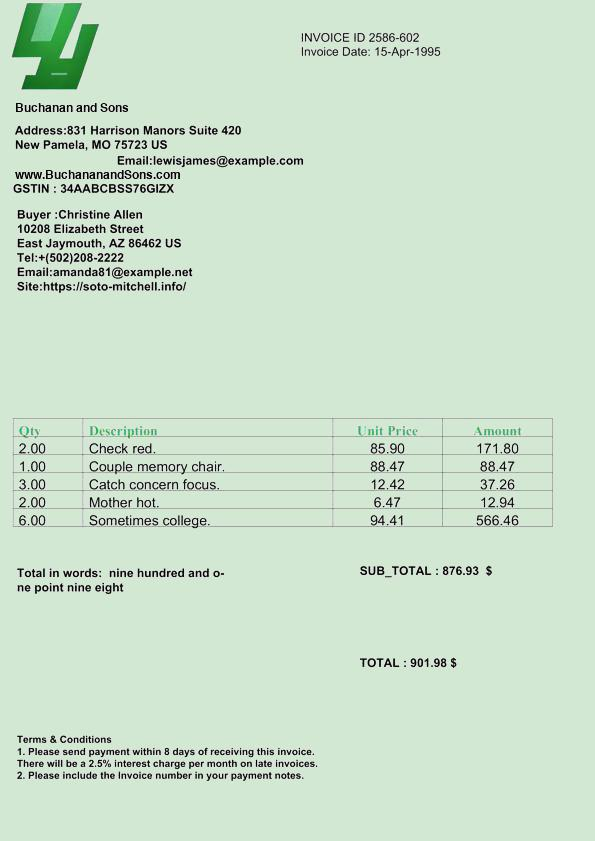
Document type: Invoice